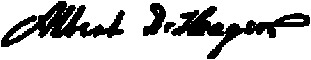
Signature of: albert david hager